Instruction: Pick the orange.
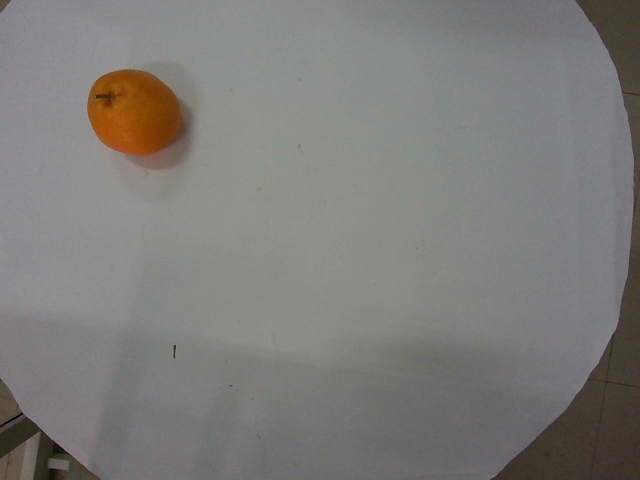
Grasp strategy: vertical